Question: In what way does the history help explain the case?
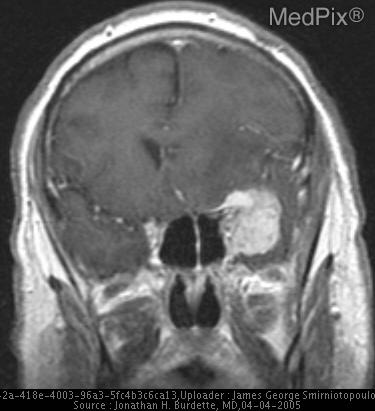
Answer: The patient's history of This is a 67yo white man with Hx of HTN, CM, and MI X 3
reports of right-sided weakness, facial droop, dizziness leading to a fall.  He reports no loss of consciousness, no post-ictal period. No loss of bowel or bladder function.

The patient reports some generalized weakness over the last month as well as headaches. is key in understanding the case.